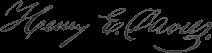
Signature of: henry e davies